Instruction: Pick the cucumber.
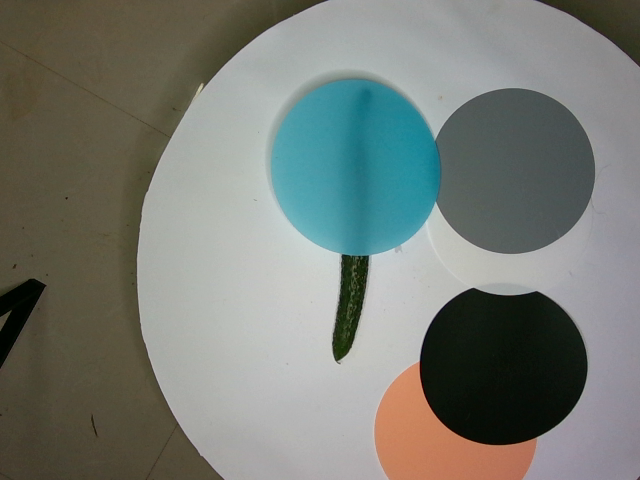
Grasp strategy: vertical